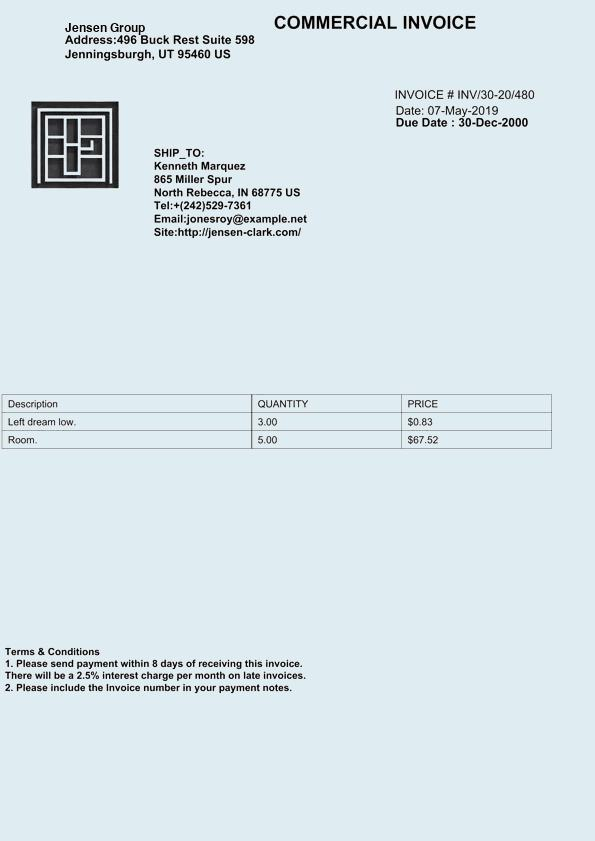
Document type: Invoice